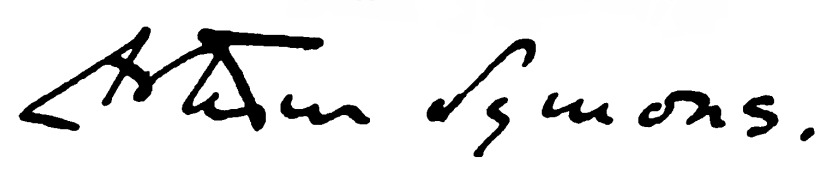
Signature of: arthur symons